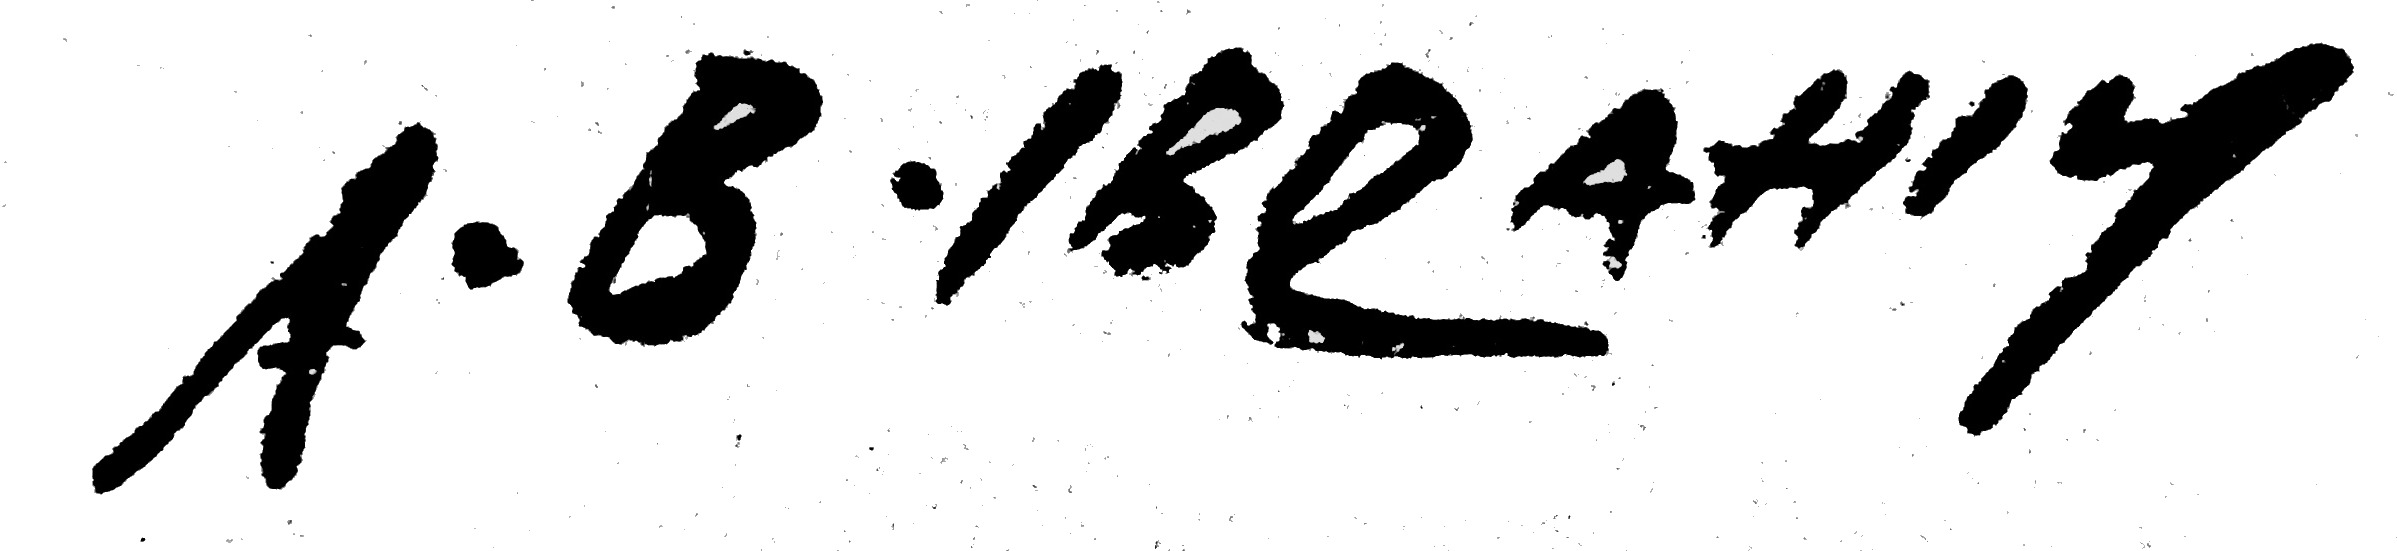
Signature of: a b ibrahim